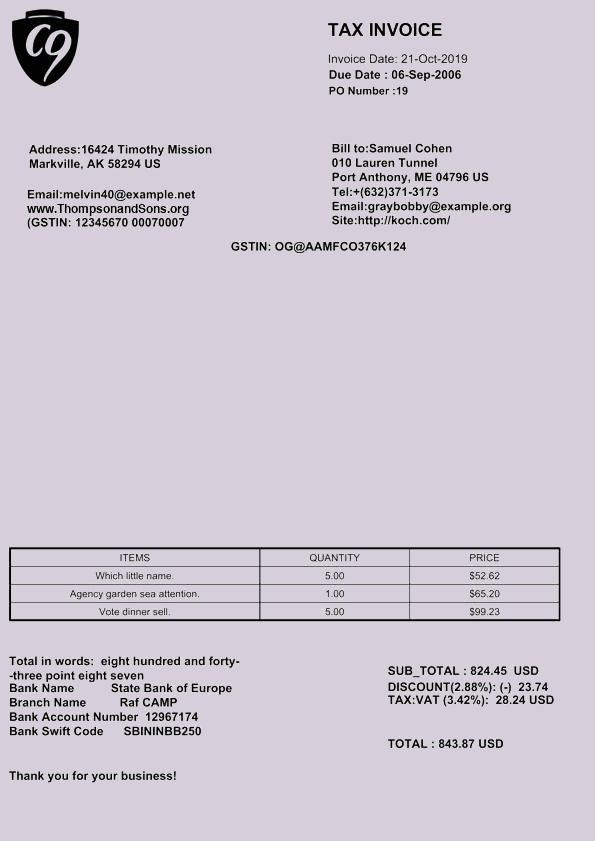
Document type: Invoice